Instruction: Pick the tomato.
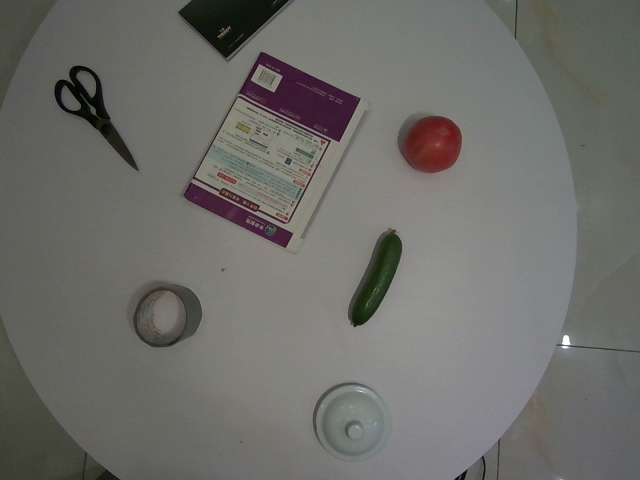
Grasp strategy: vertical